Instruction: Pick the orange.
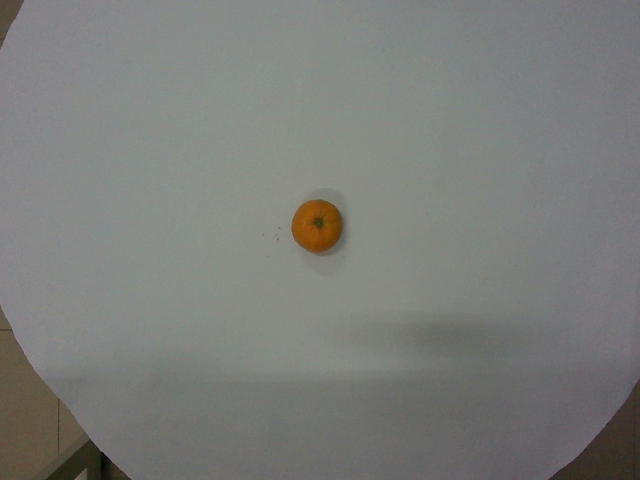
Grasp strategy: vertical